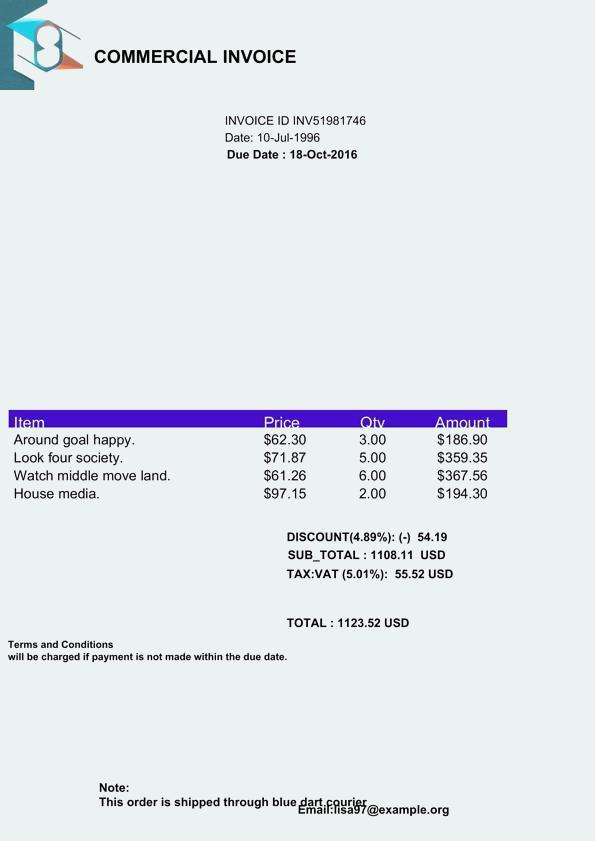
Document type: Invoice